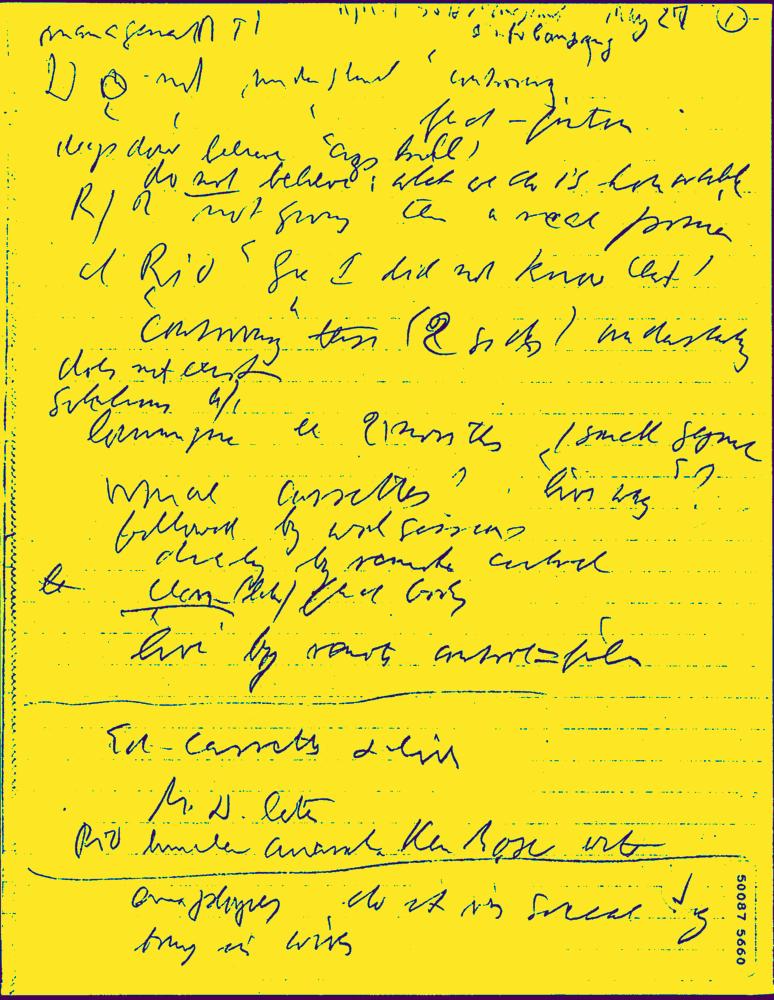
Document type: Hand-Written